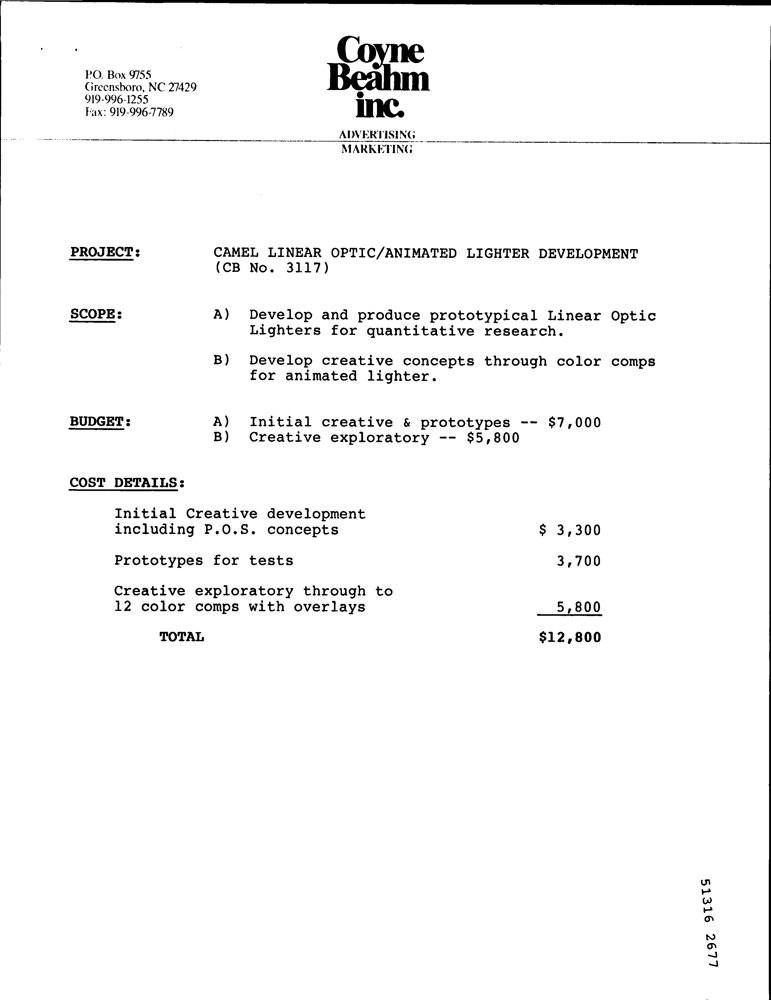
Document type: Invoice